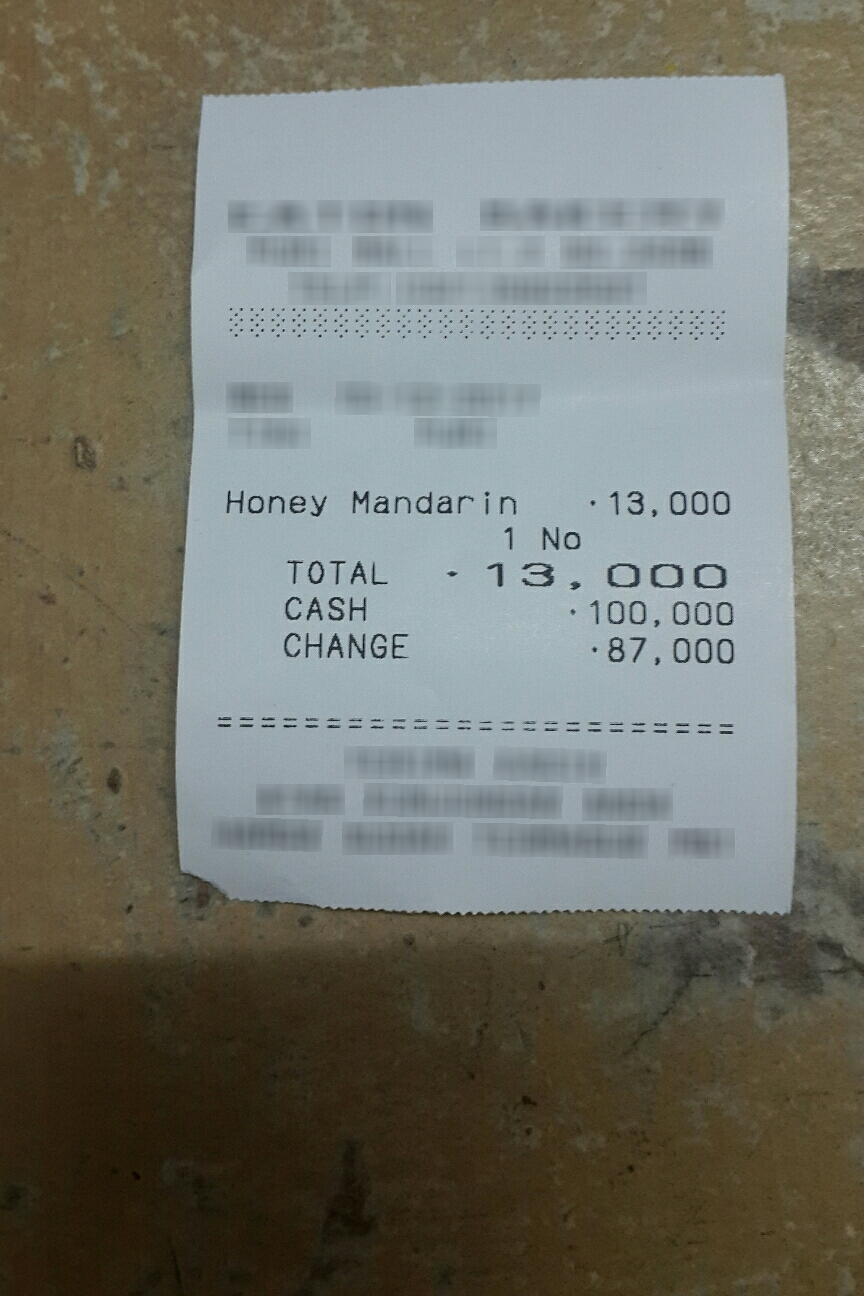
Number of items: 2
Total: 13,000
OCR text regions:
text: TOTAL
text: 13,000
text: CASH
text: 100,000
text: CHANGE
text: 87,000
text: 1
text: No
text: Honey
text: Mandarin
text: 13,000